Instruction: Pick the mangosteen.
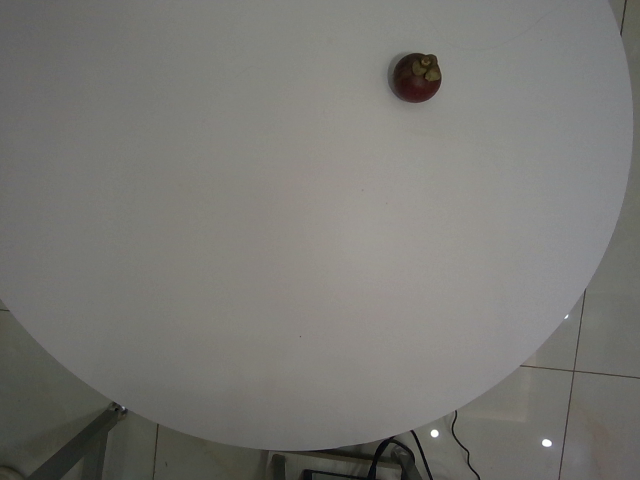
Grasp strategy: vertical